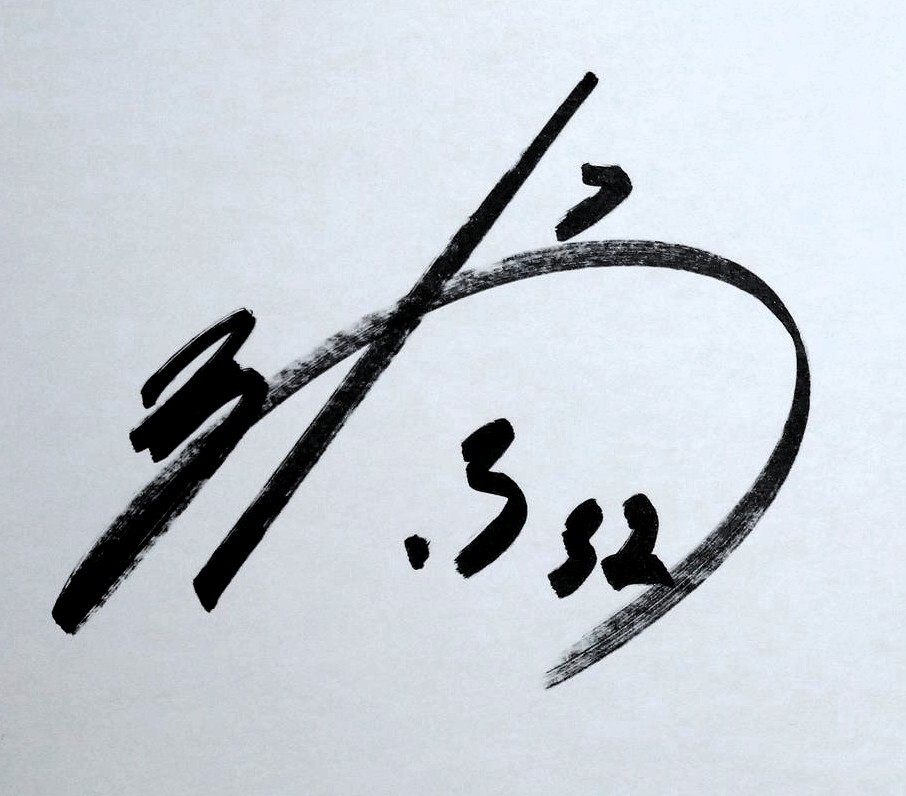
Signature of: masashi kokubun